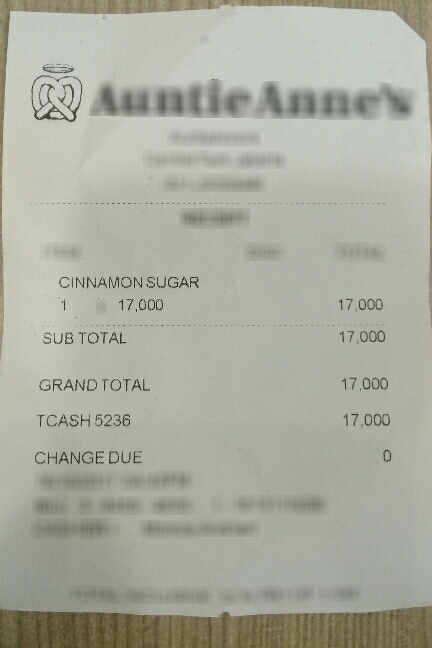
Number of items: 4
Subtotal: 17,000
Total: 17,000
OCR text regions:
text: CINNAMON SUGAR
text: 1
text: 17,000
text: 17,000
text: SUB TOTAL
text: 17,000
text: GRAND TOTAL
text: 17,000
text: CHANGE DUE
text: 0
text: TCASH 5236
text: 17,000